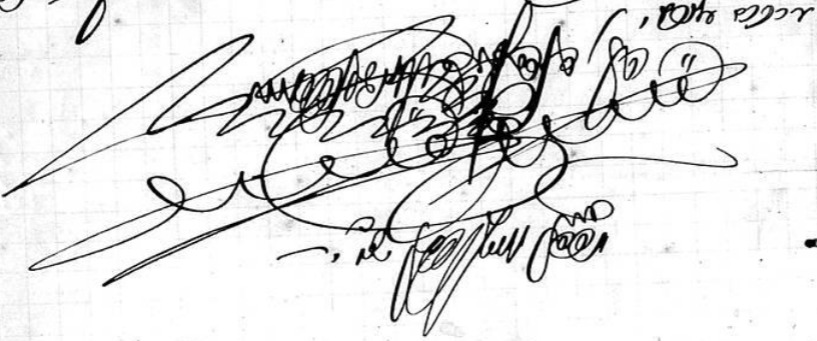
Signature of: david tevele ben abraham ephrati